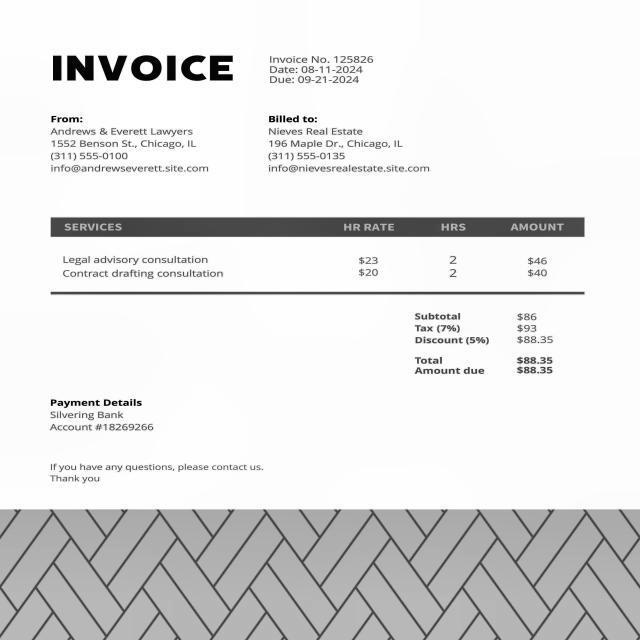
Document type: Invoice